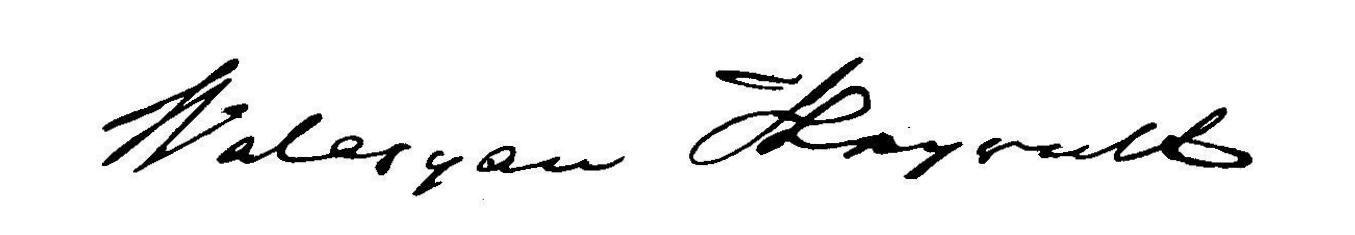
Signature of: walerian krywult